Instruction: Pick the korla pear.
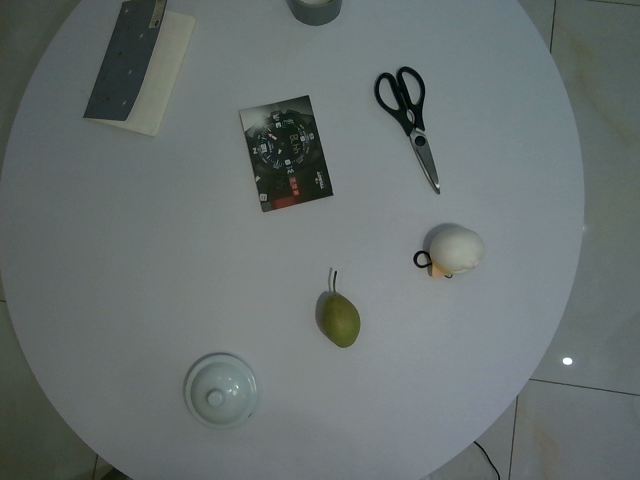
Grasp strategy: vertical